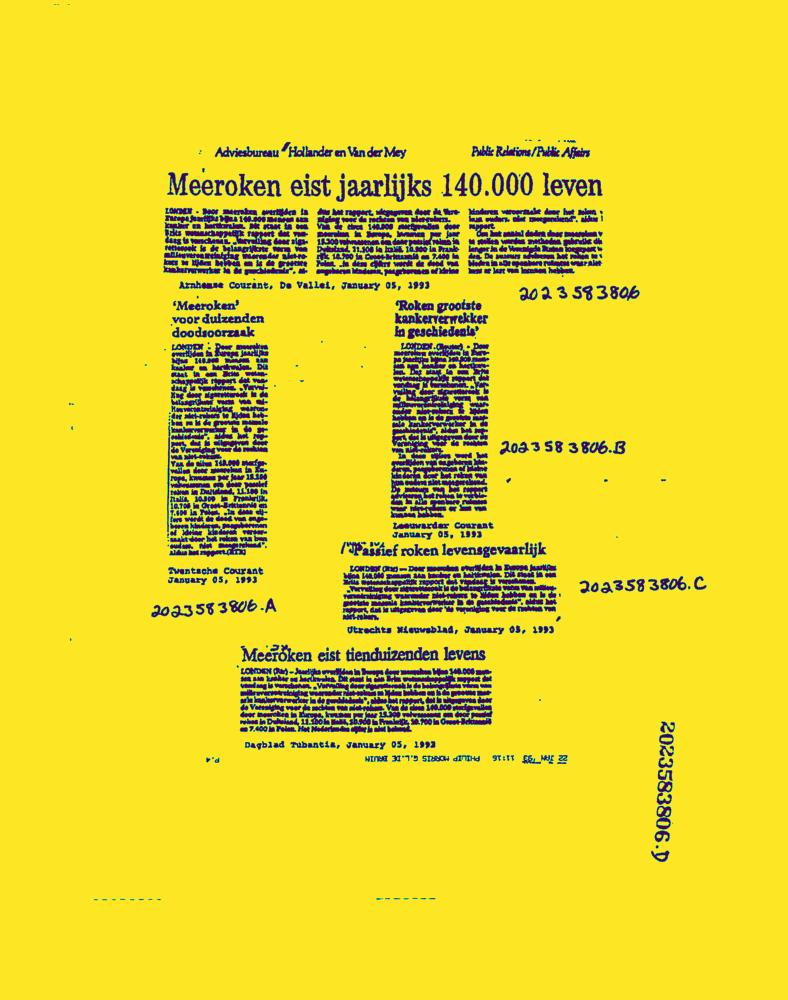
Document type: News-Article